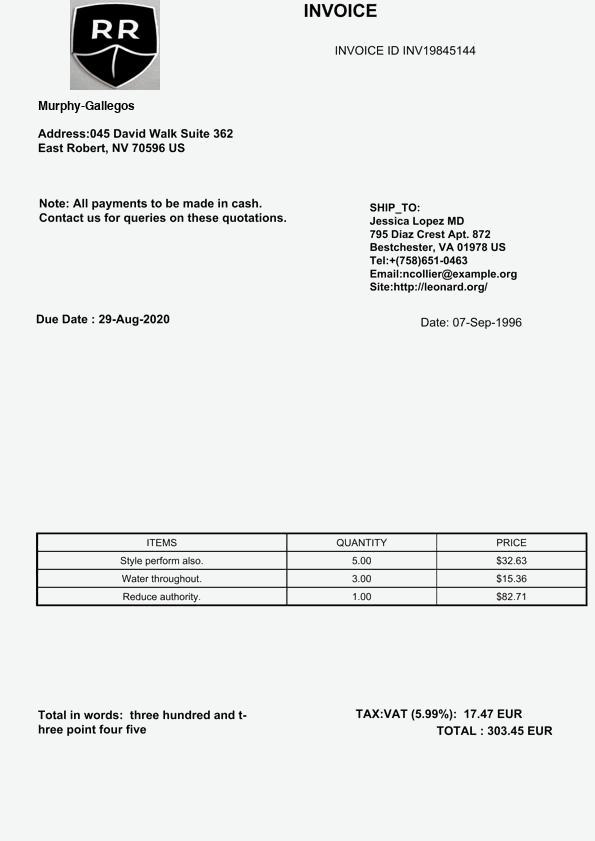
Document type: Invoice